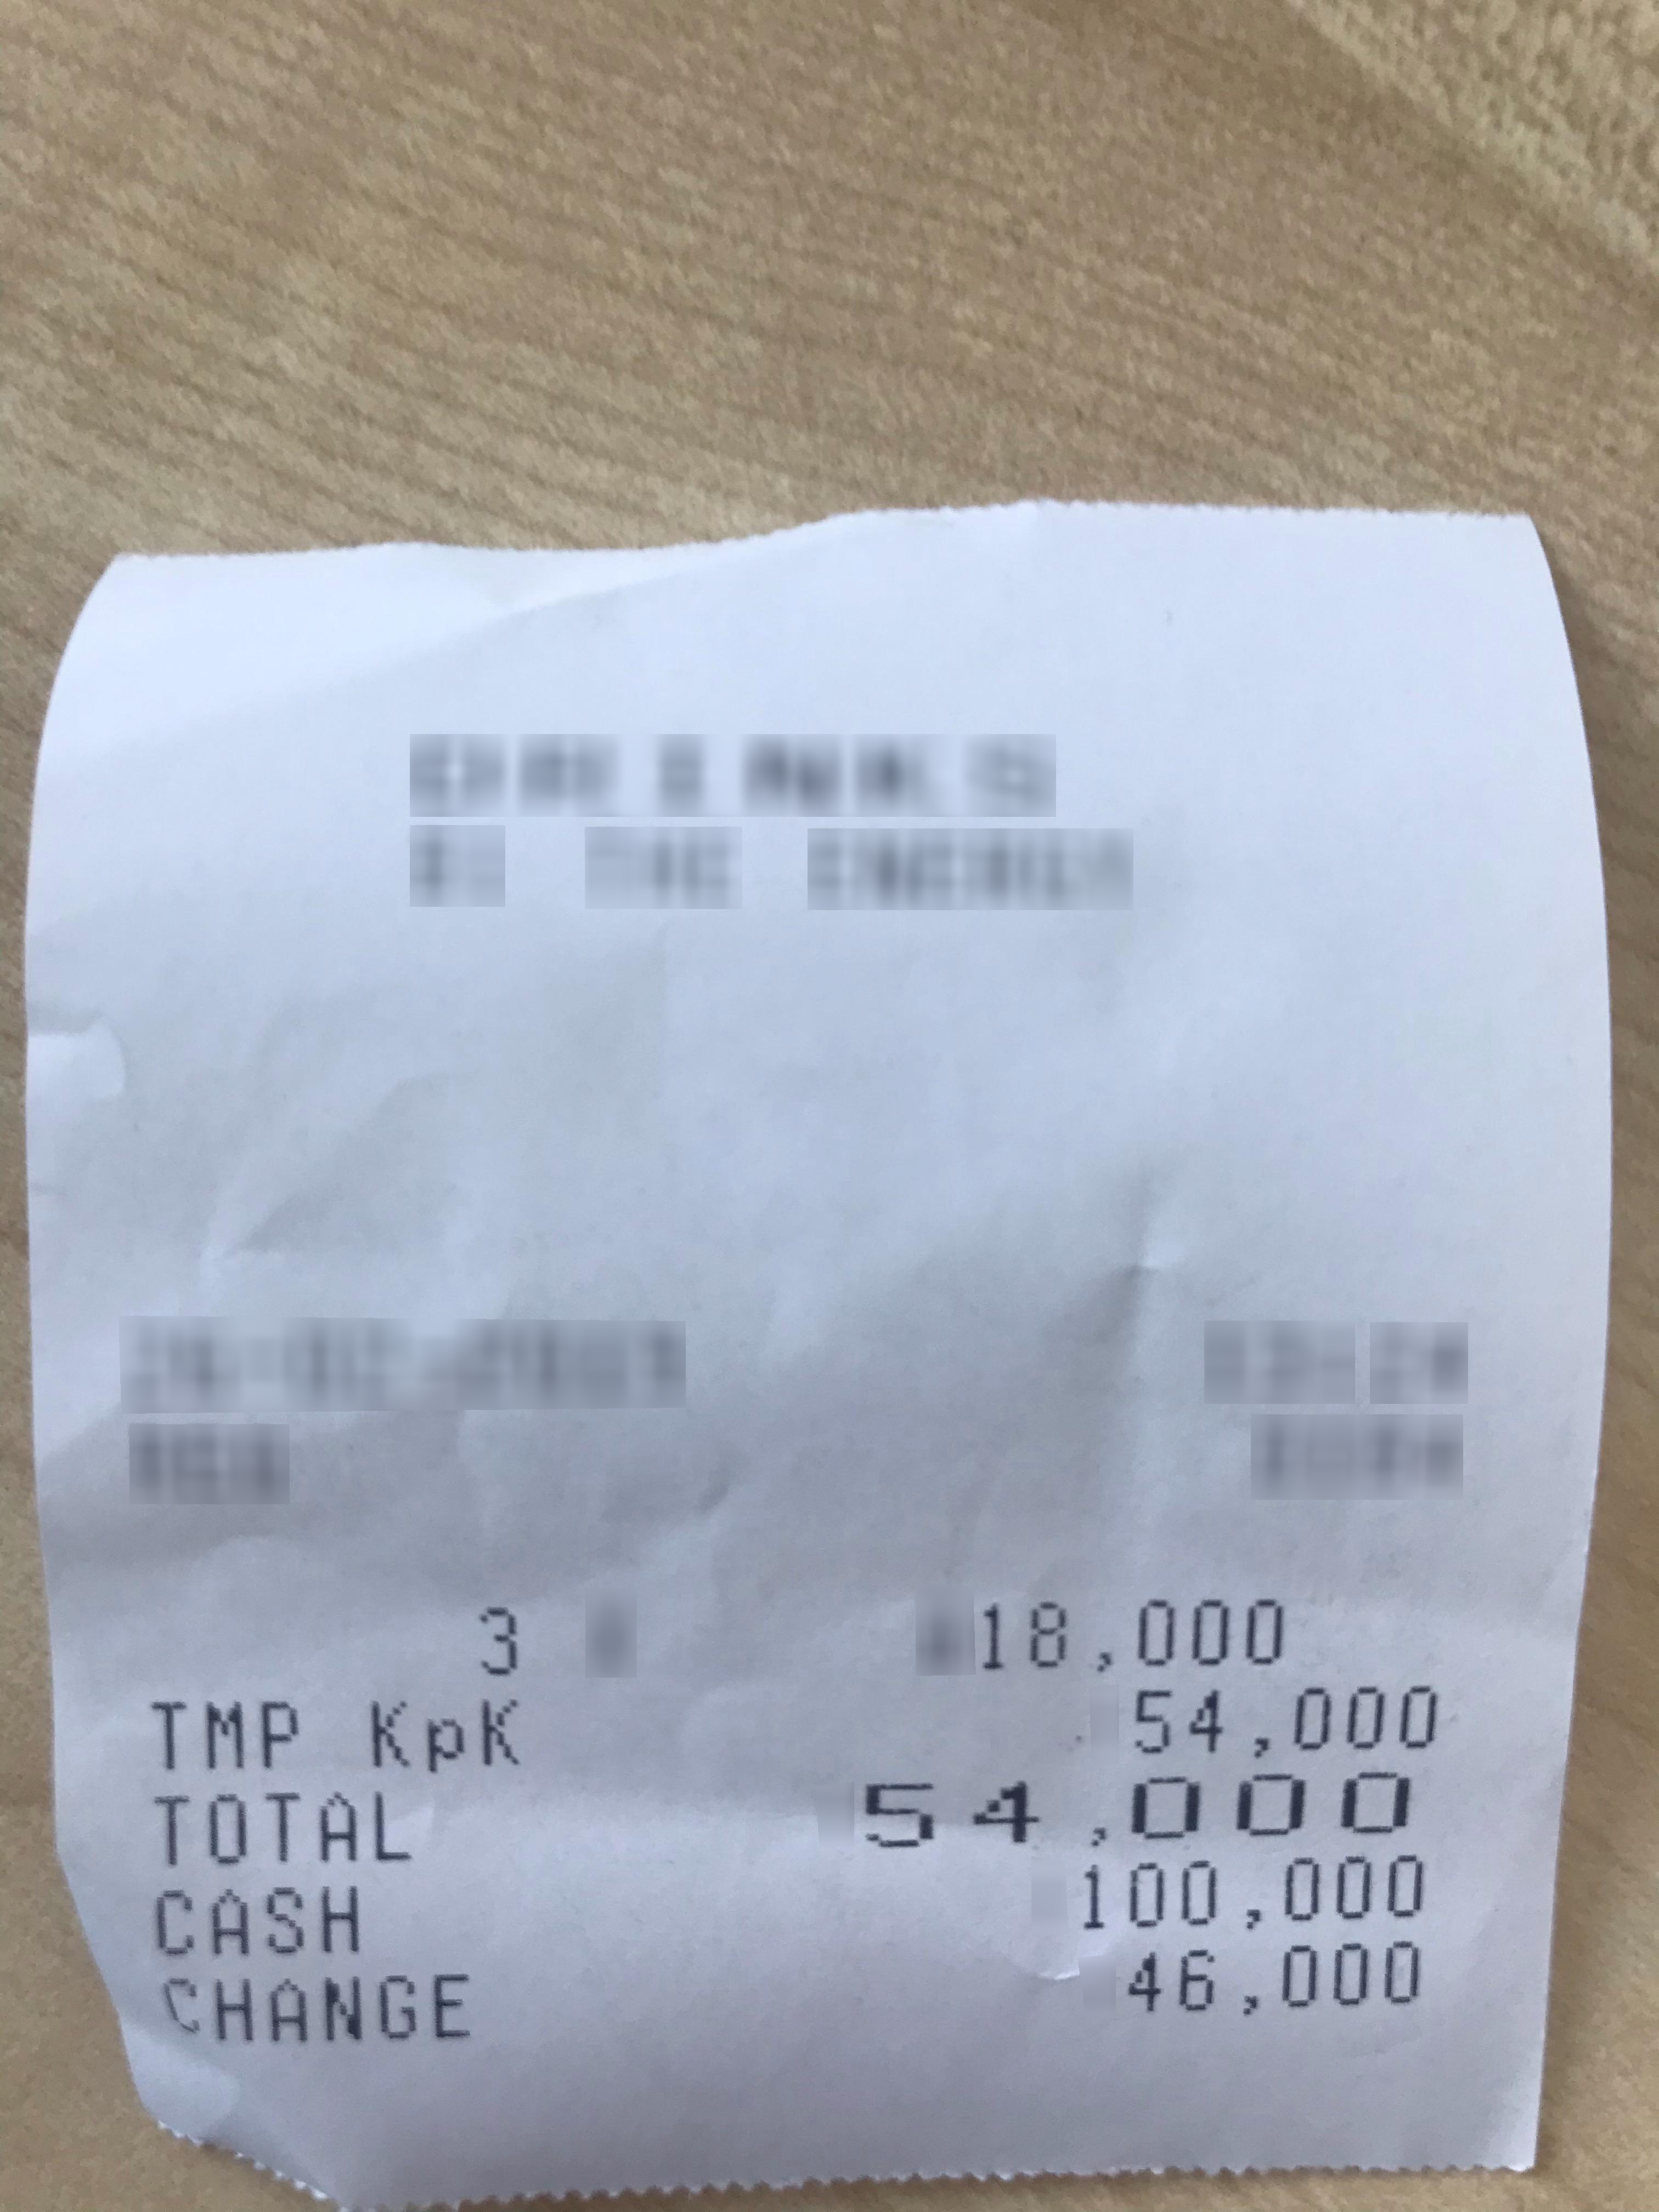
Number of items: 2
Subtotal: 54,000
Total: 54,000
OCR text regions:
text: 3
text: 18,000
text: TOTAL
text: 54,000
text: CASH
text: 100,000
text: CHANGE
text: 46,000
text: TMP
text: KpK
text: 54,000